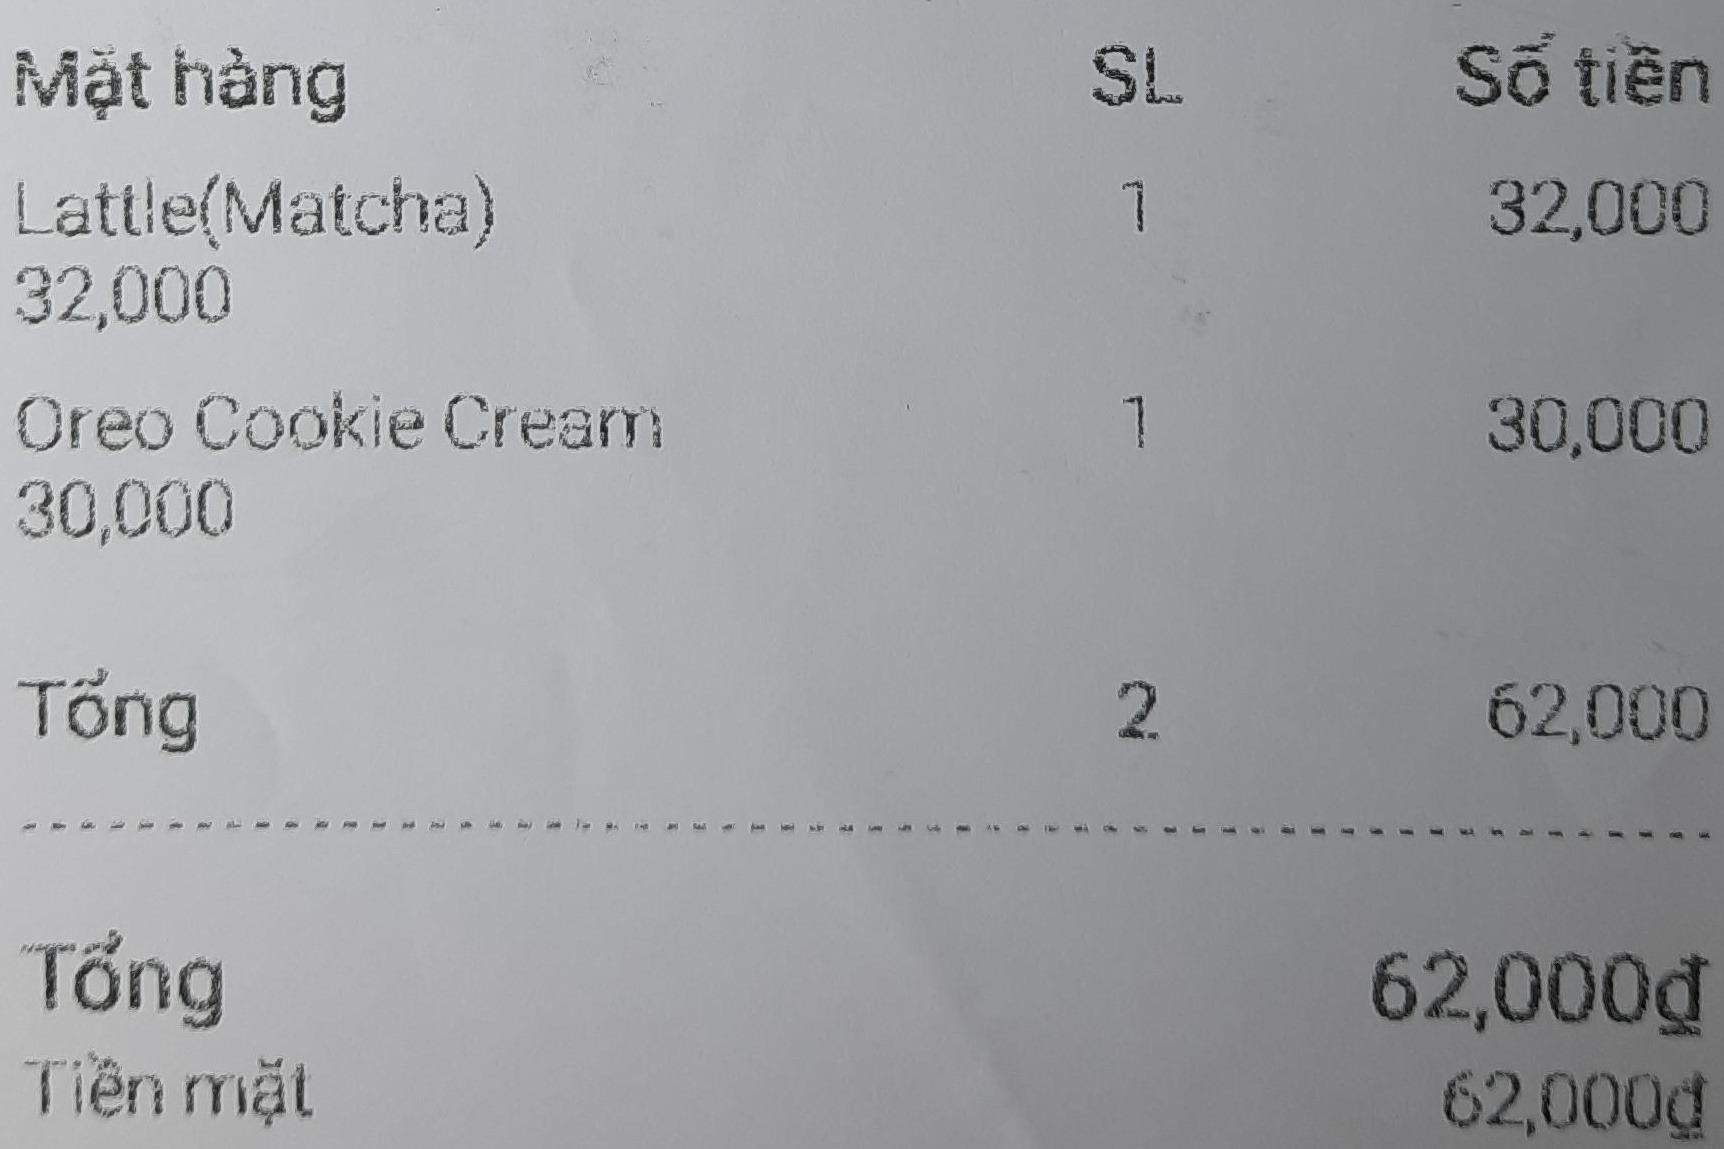
<table>
<tr>
<th>Mặt hàng</th>
<th>SL</th>
<th>Số tiền</th>
</tr>
<tr>
<td>Lattle(Matcha) 32,000</td>
<td>1</td>
<td>32,000</td>
</tr>
<tr>
<td>Oreo Cookie Cream 30,000</td>
<td>1</td>
<td>30,000</td>
</tr>
<tr>
<td>Tổng</td>
<td>2</td>
<td>62,000</td>
</tr>
</table>

Tổng 62,000đ
Tiền mặt 62,000đ